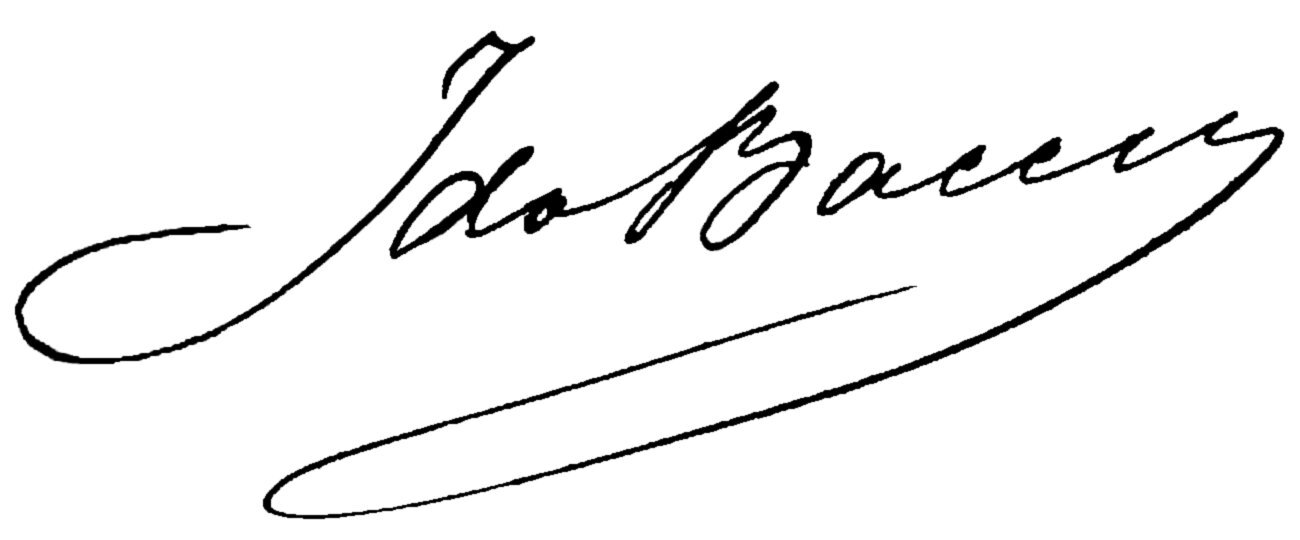
Signature of: ida baccini